Question: What could the diagnosis suggest?
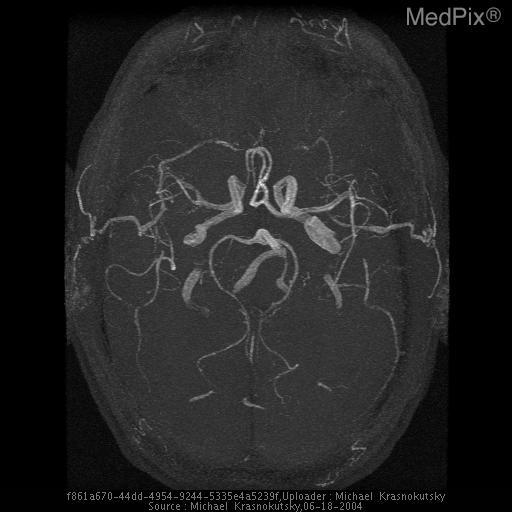
Answer: The possible diagnosis includes Dissection
Partial occlusion (in case of hypoplastic A1)
Total occlusion (in case of conjenitally absent A1)..